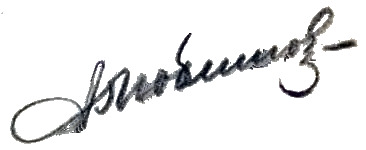
Signature of: aleksandr liubimov